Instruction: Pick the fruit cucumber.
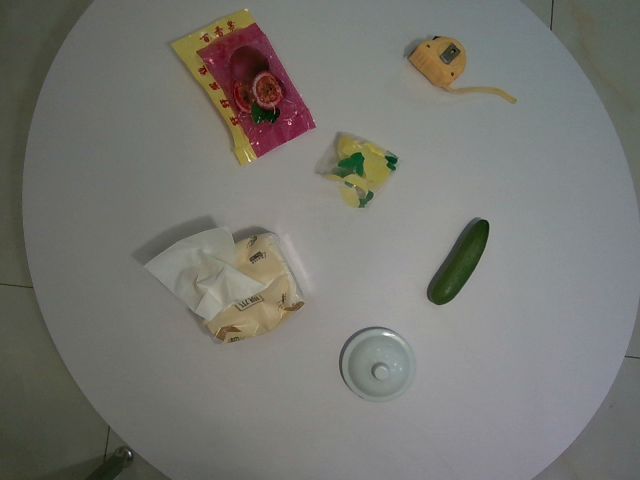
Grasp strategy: vertical